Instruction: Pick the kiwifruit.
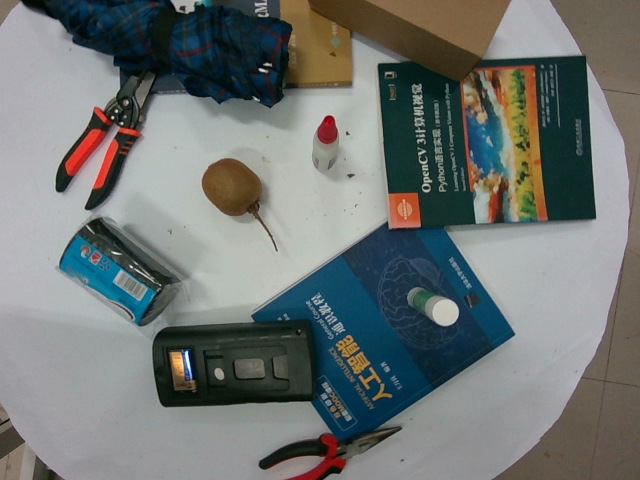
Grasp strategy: vertical